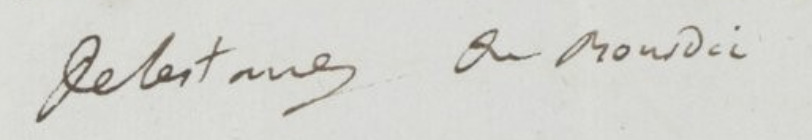
Signature of: henriette bourdic viot